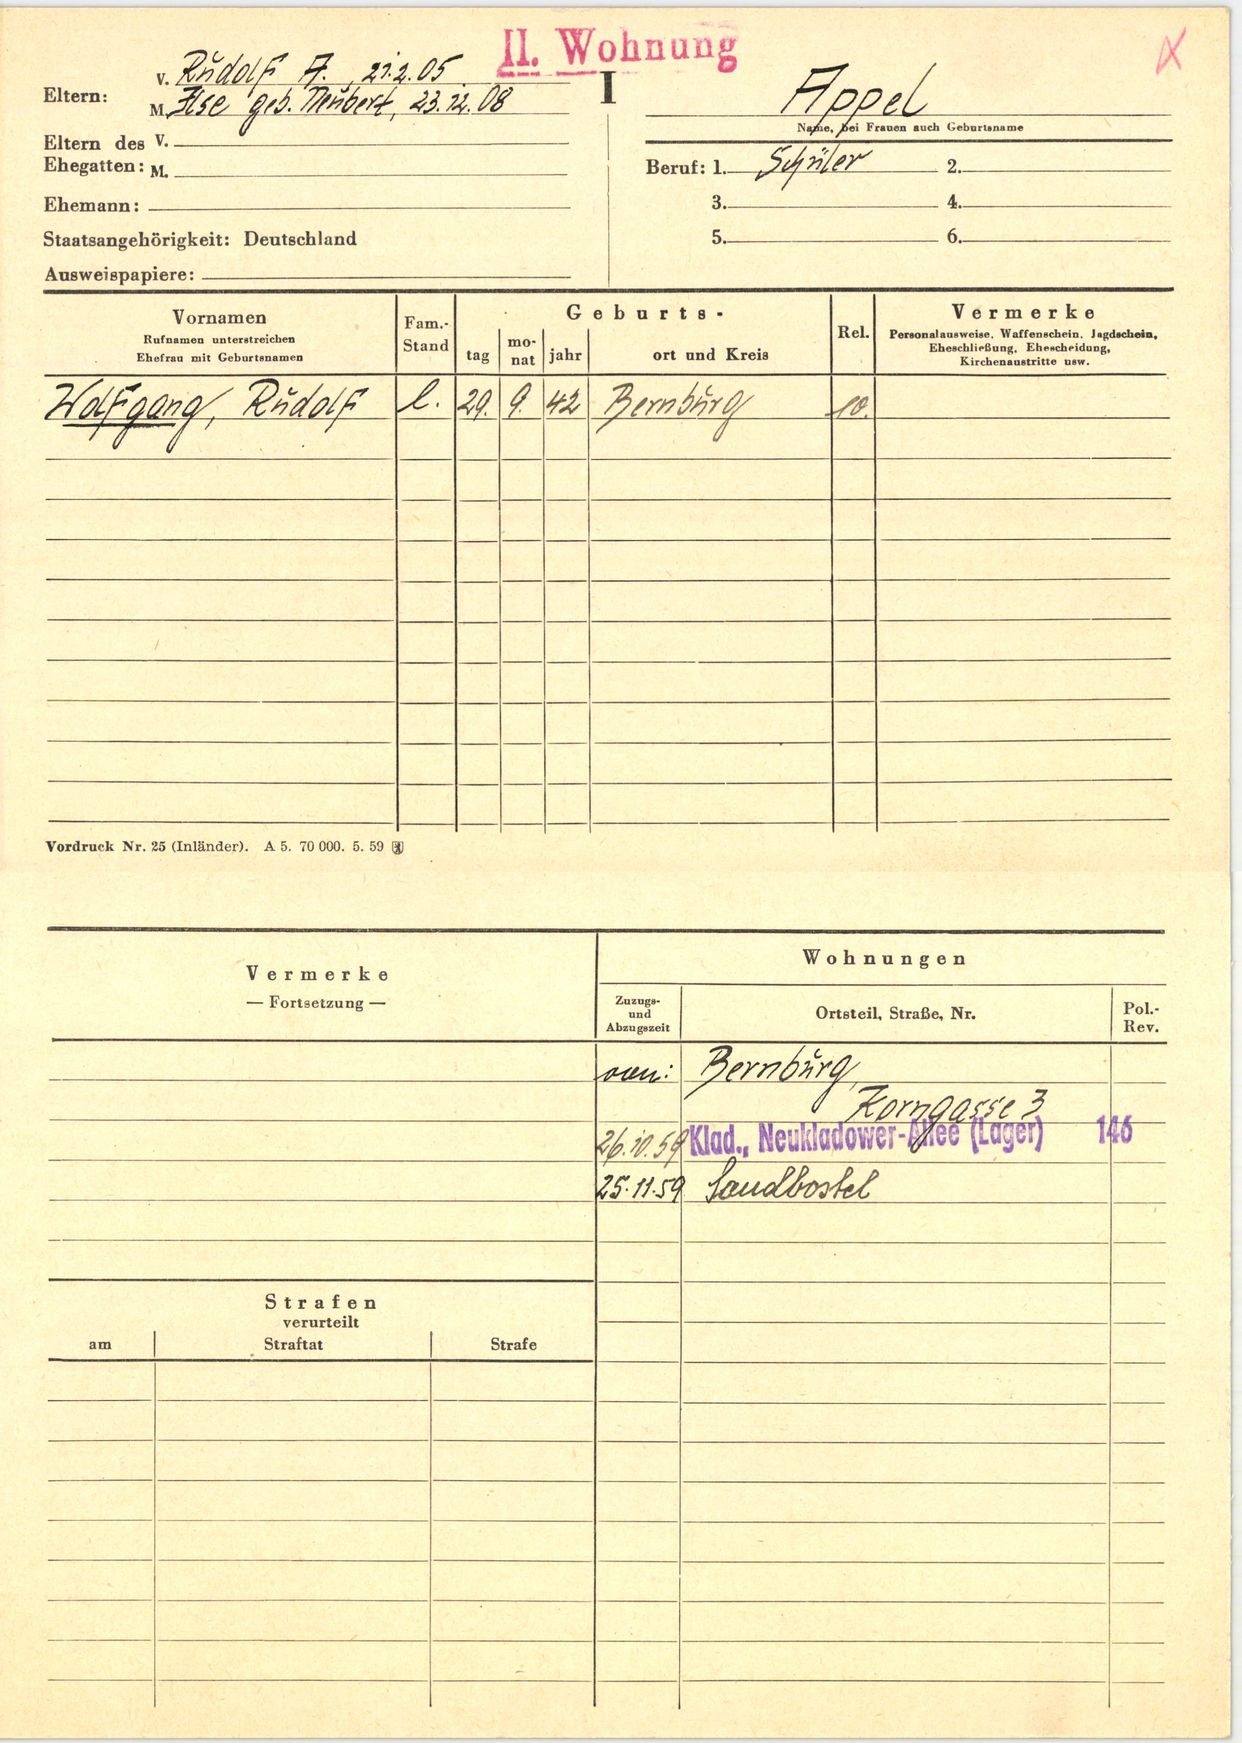
Appel